Question: Talk about the condition:
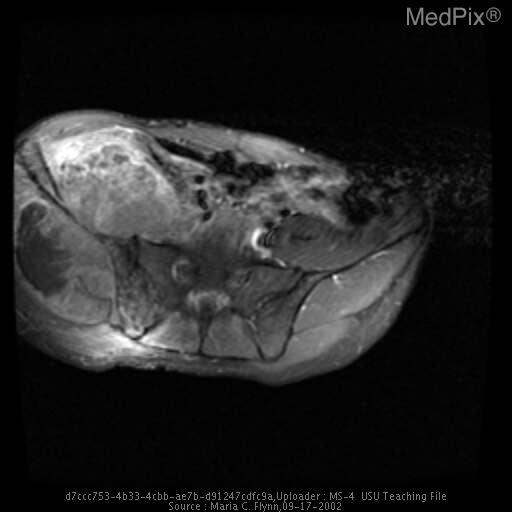
Answer: The disease is discussed as: Ewing Sarcoma (ES), a small malignant round cell tumor, is the second most common primary bone tumor in children after osteosarcoma (1).  ES occurs usually in individuals less than 25 years of age but rarely before the age of 5 years. There is a slight male predominance. Osseous Ewing sarcoma is usually medullary but rarely can be periosteal in location (2).   Ewing sarcoma of the bones is most frequently found in the axial skeleton and proximal extremities.  On radiographs, ES shows a osteolytic (permeative/moth eaten type of bone destruction) pattern usually with associated large soft tissue mass. Aggressive periosteal response manifests as an onion-skin or ‘sunburst’ appearance.  The overall disease-free 5-year survival in patients presenting with nonmetastatitic disease is 54-95% for Ewing sarcoma (3). Prognosis is worse for larger central lesions (e.g.retroperitoneal) as compared to distal ones with the best prognosis with periosteal or subperiosteal tumors. The addition of chemotherapy to wide exision and/or radiation therapy has improved the prognosis in these patients (3).